Question: Can you provide the account number mentioned in the document?
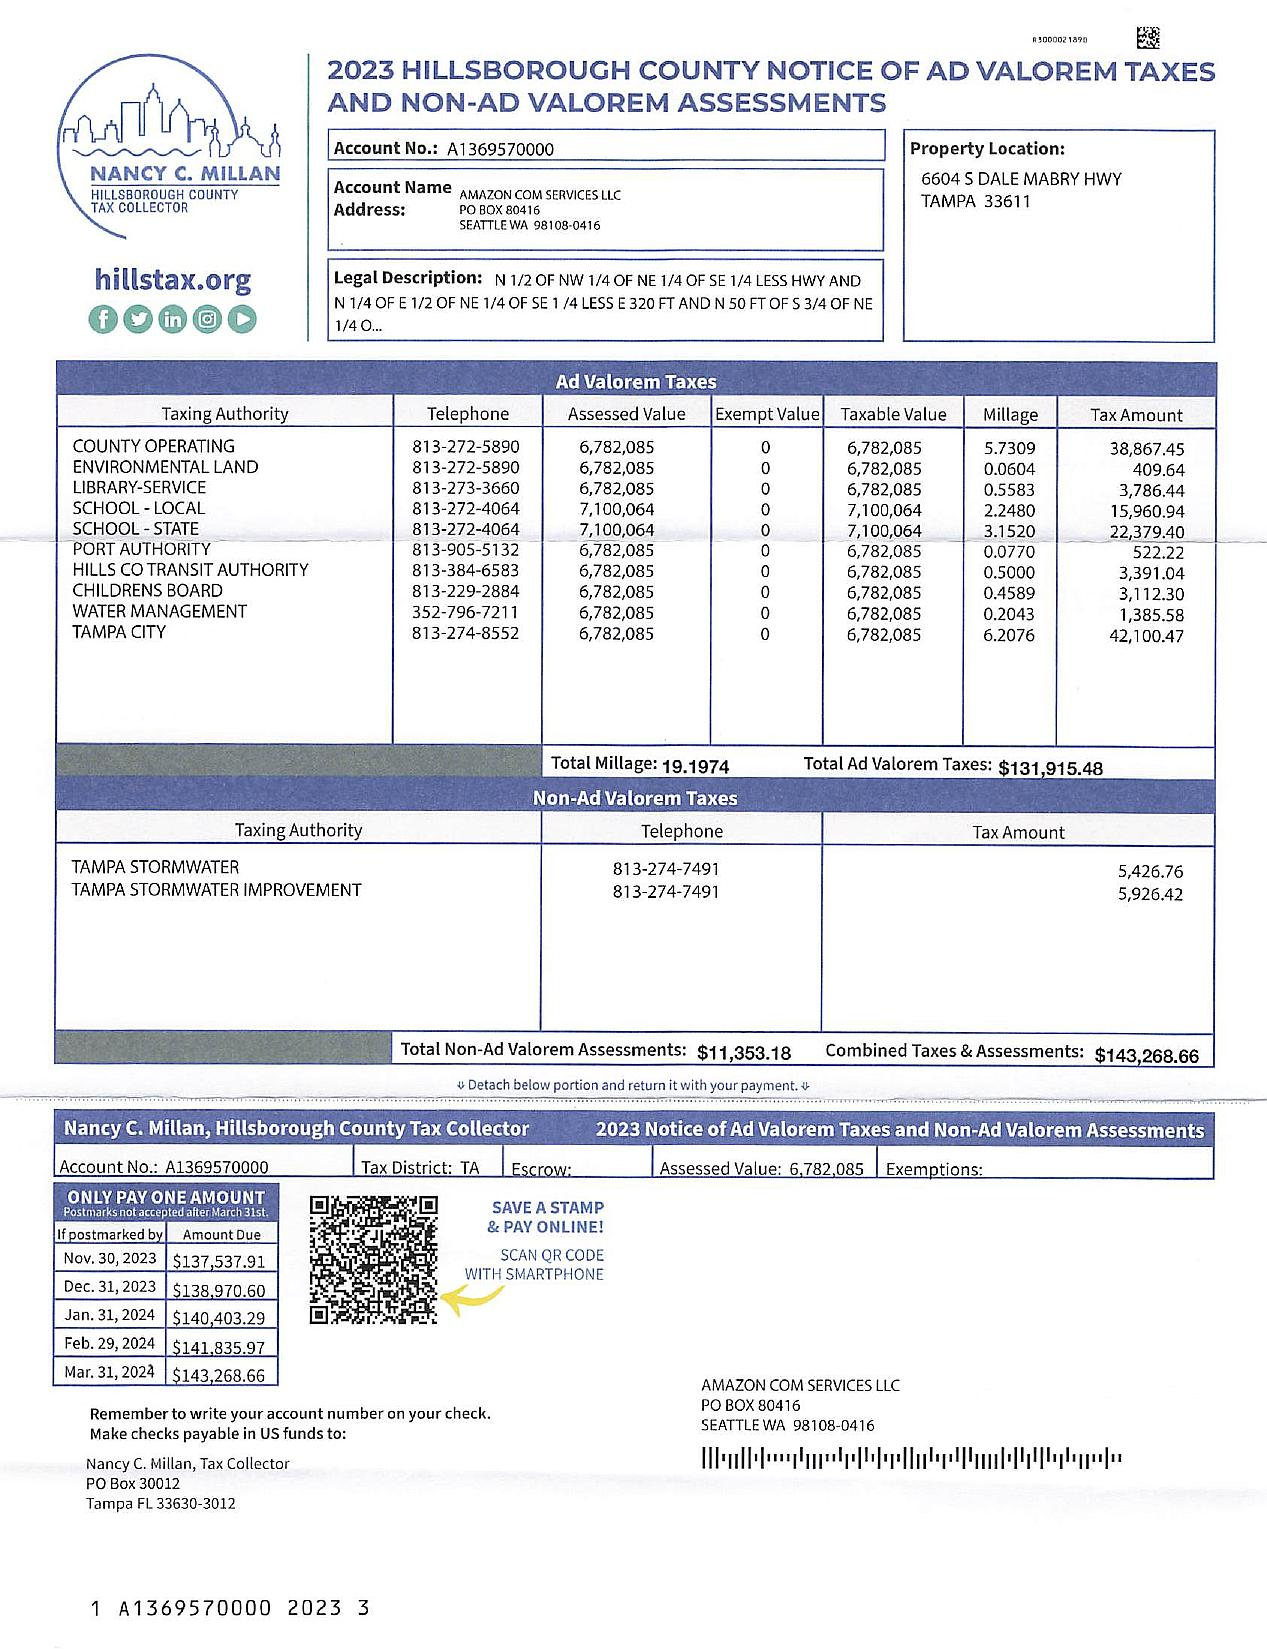
Answer: "A1369570000"